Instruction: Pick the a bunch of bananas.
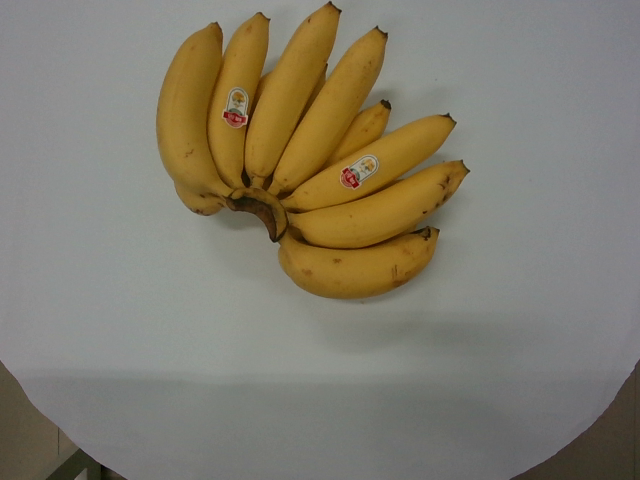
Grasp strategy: vertical